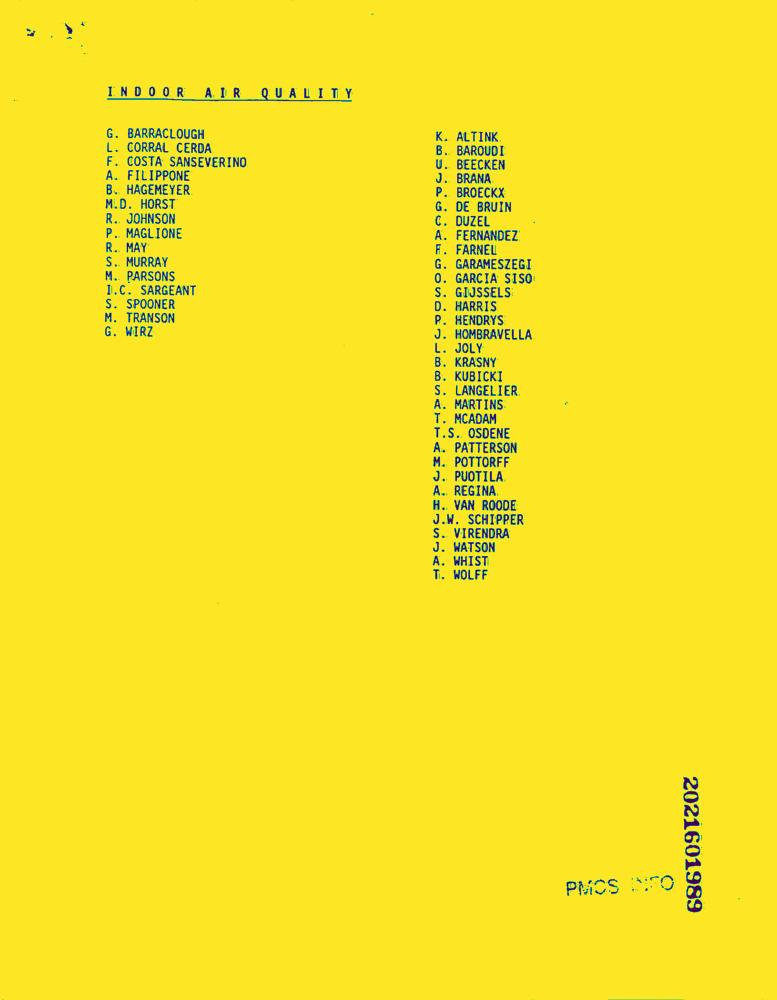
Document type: News-Article